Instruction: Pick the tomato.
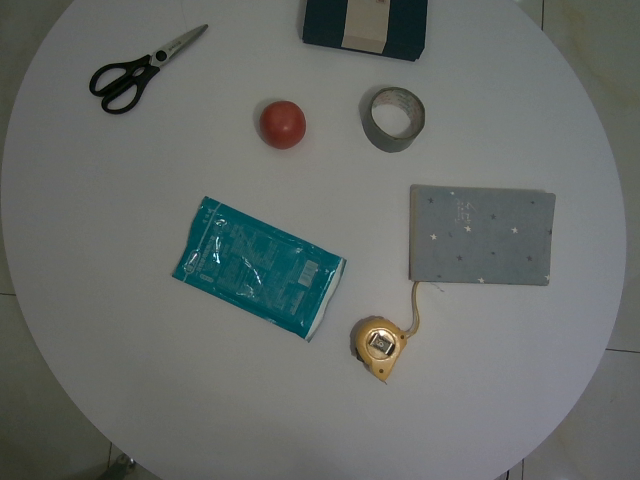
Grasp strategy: vertical